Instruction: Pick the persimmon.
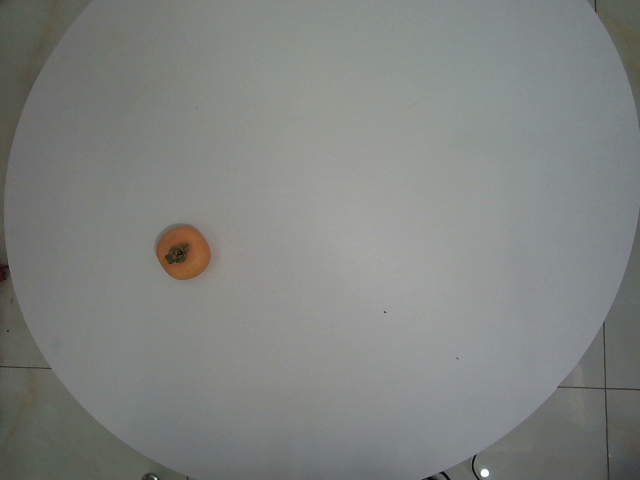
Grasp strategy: vertical